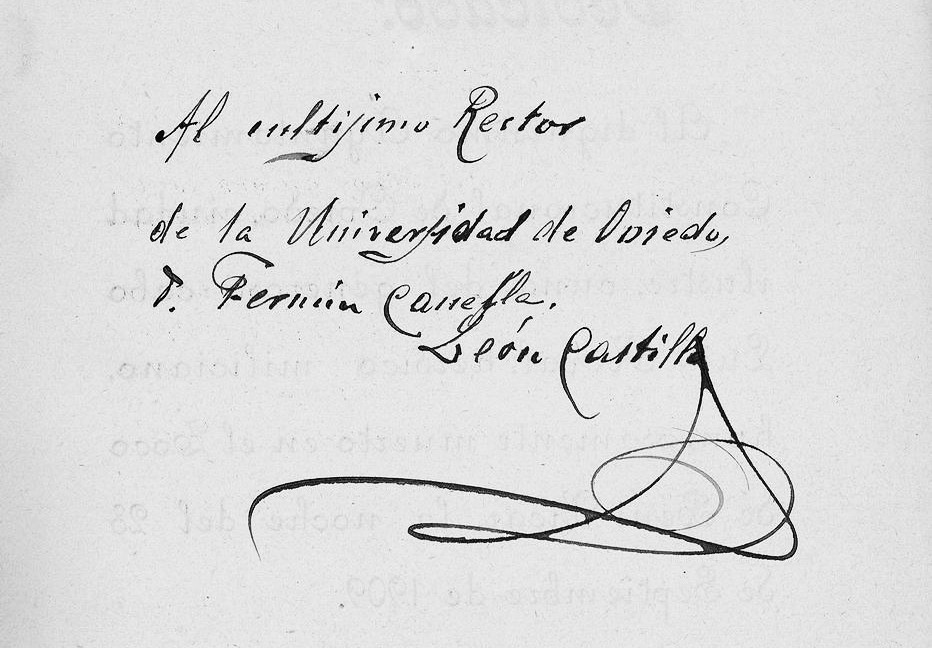
Signature of: león castillo